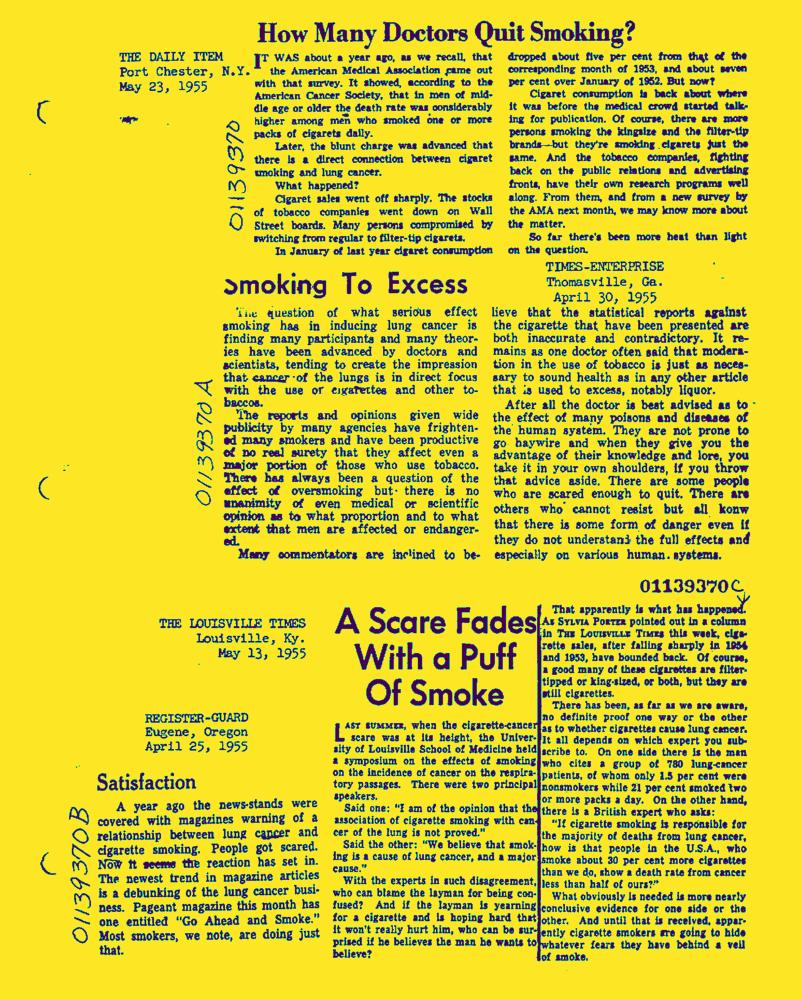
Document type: News-Article